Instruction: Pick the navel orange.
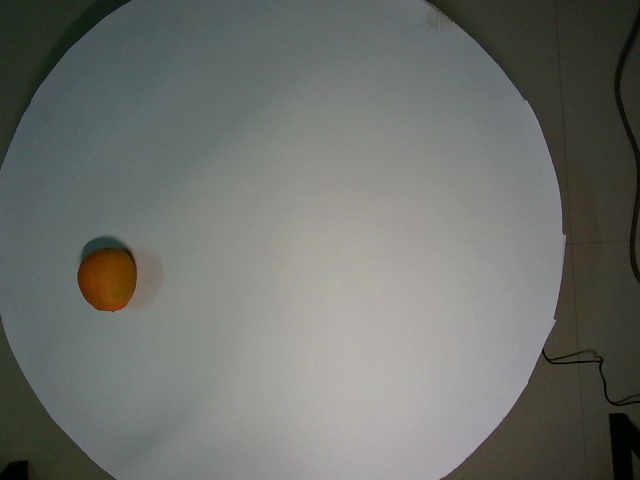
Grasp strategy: vertical